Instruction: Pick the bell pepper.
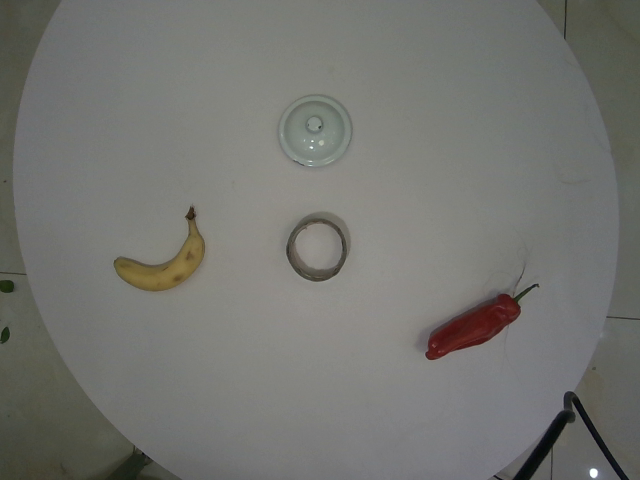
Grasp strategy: vertical